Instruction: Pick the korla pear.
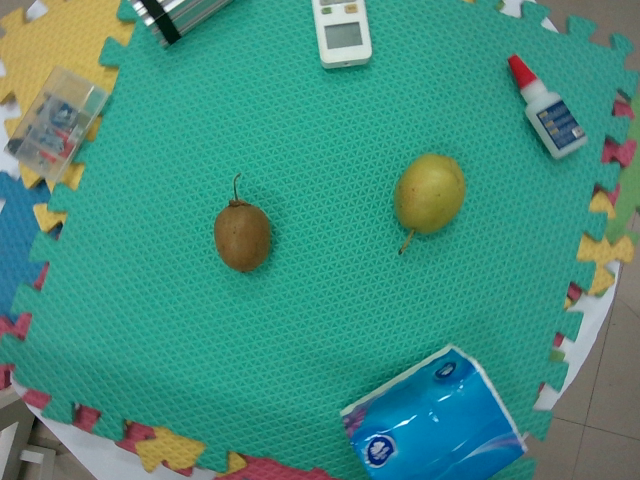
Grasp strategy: vertical